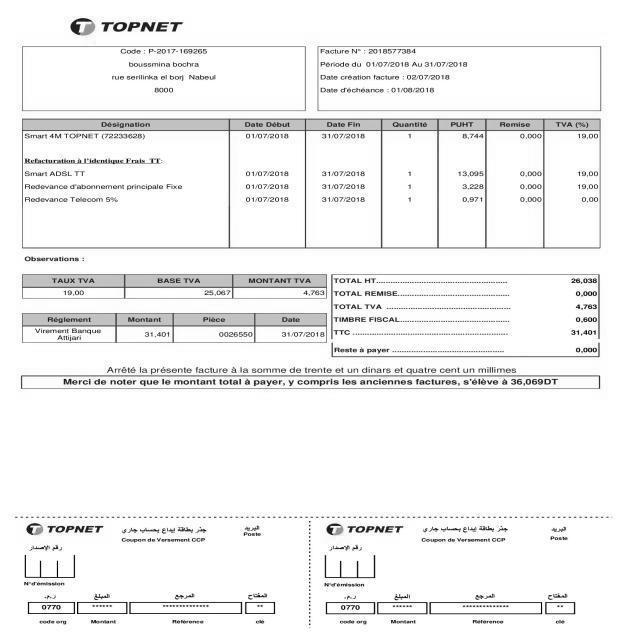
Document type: Invoice